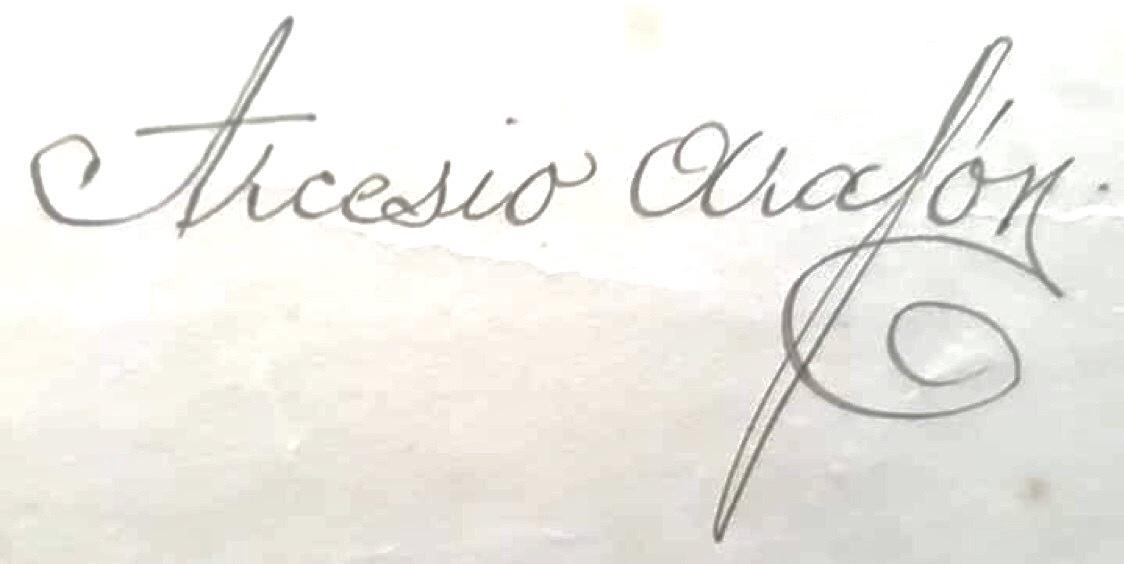
Signature of: arcesio aragón holguín